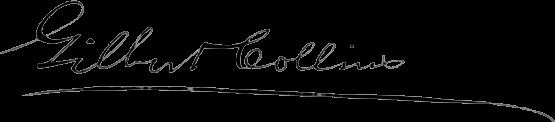
Signature of: gilbert collins